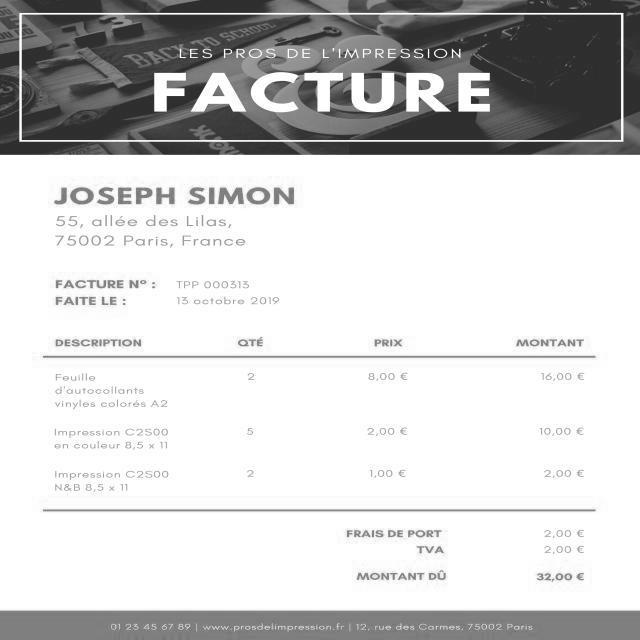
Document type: Invoice